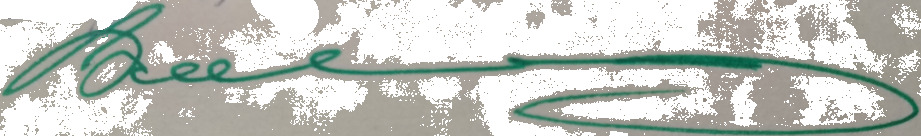
Signature of: q4225480